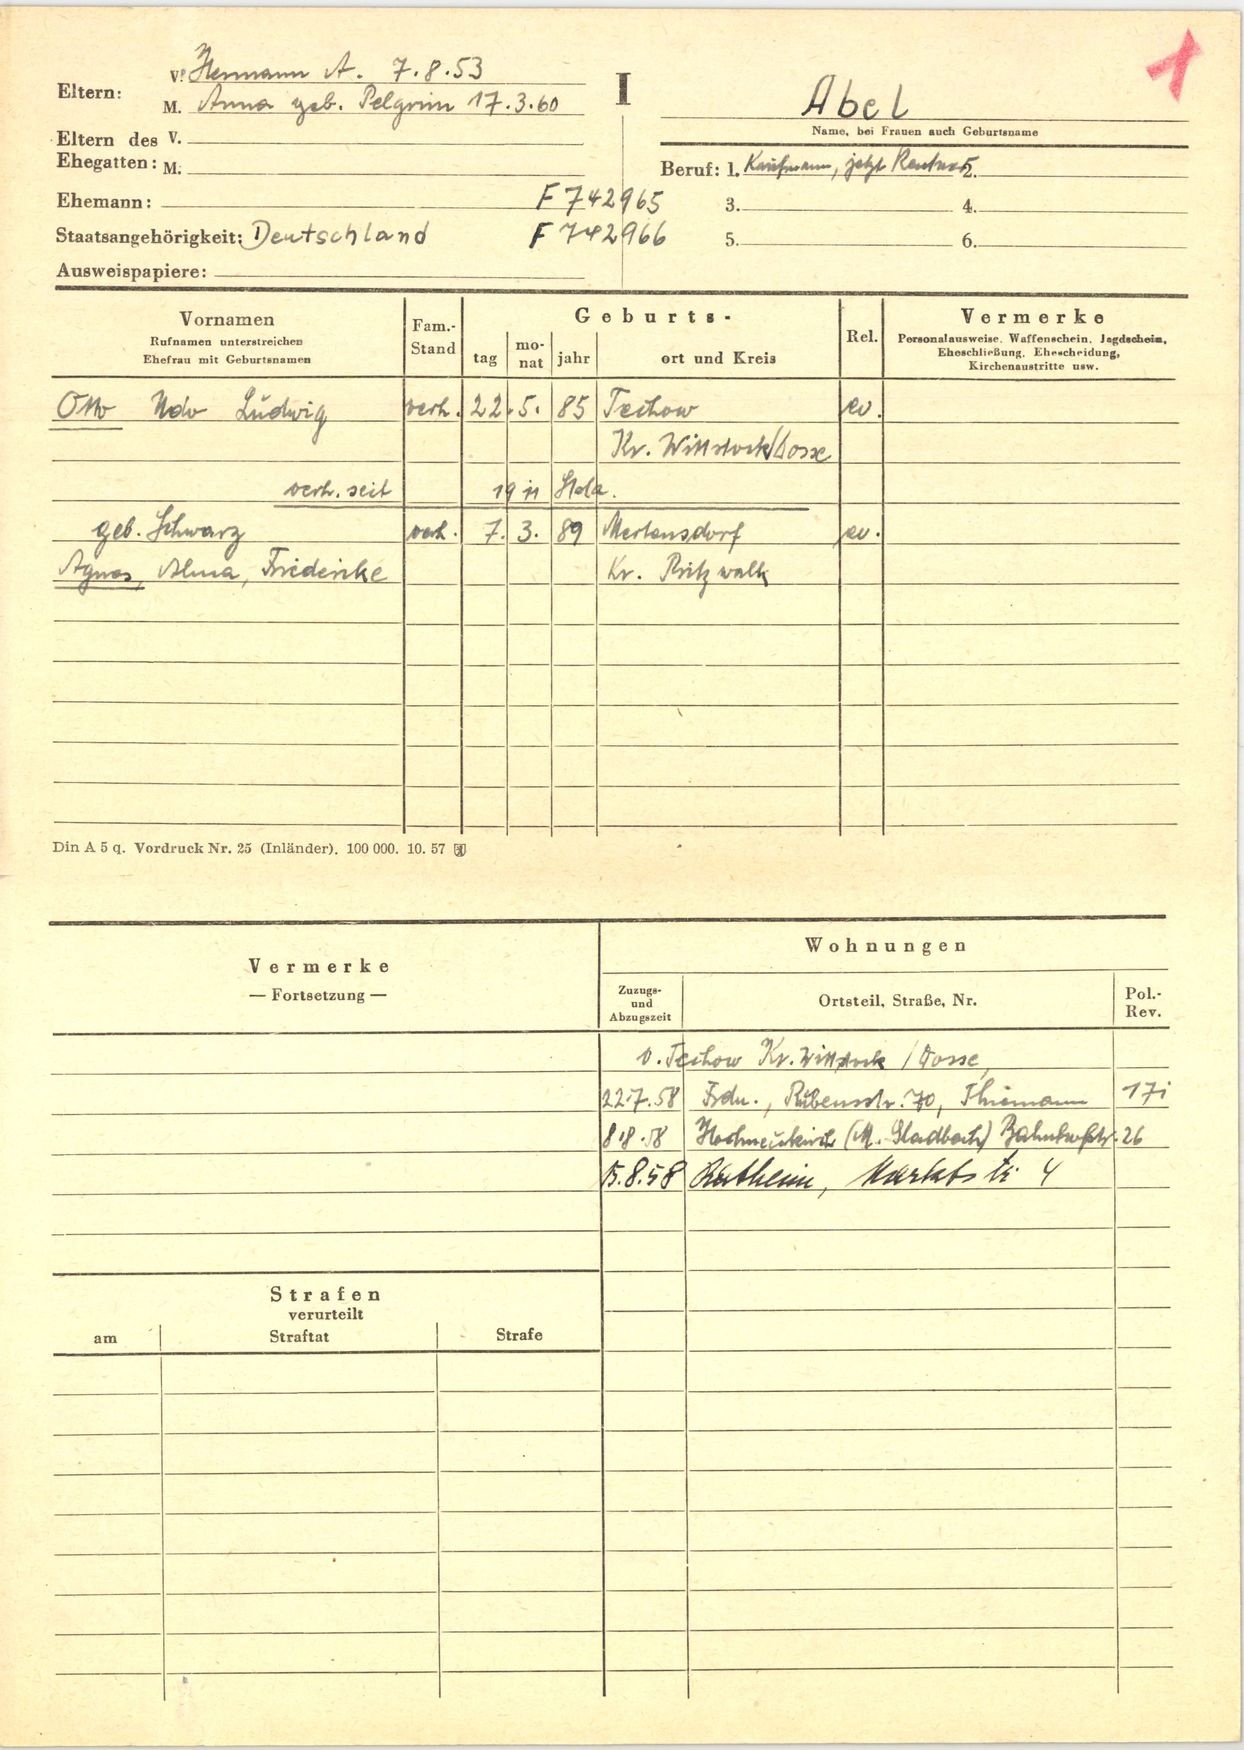
Abel